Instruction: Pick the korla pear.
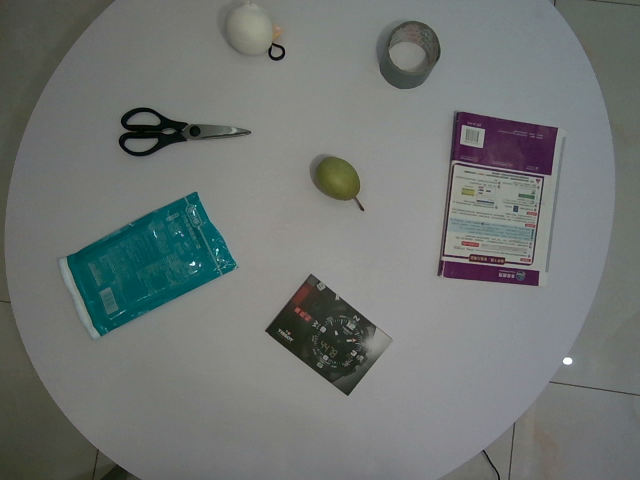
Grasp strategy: vertical